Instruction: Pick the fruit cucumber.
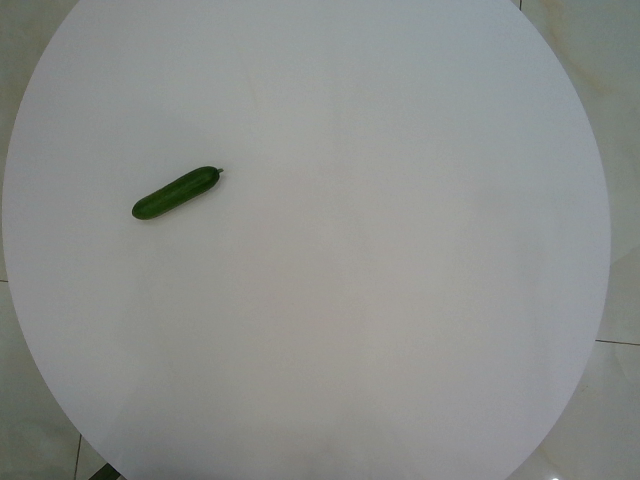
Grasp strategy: vertical